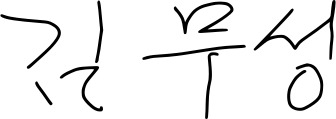
Signature of: kim moo sung